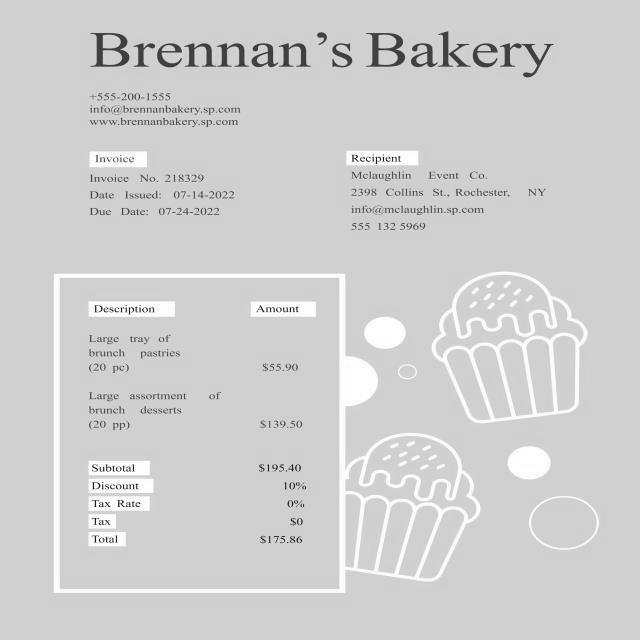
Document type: Invoice